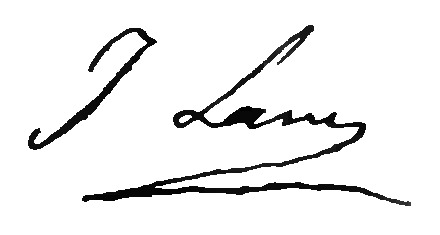
Signature of: jan lam